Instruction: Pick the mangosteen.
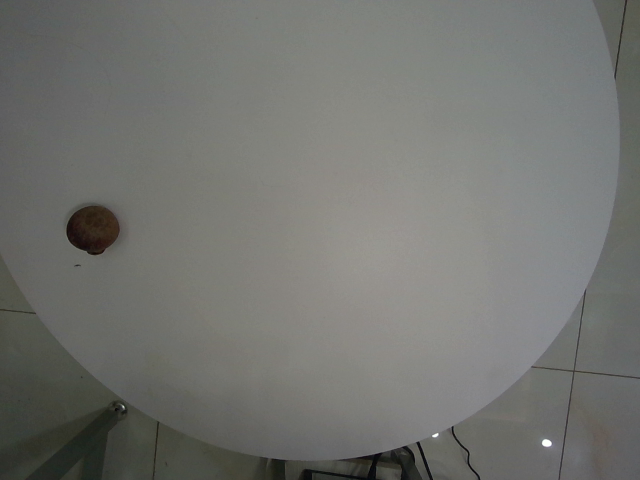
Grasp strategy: vertical